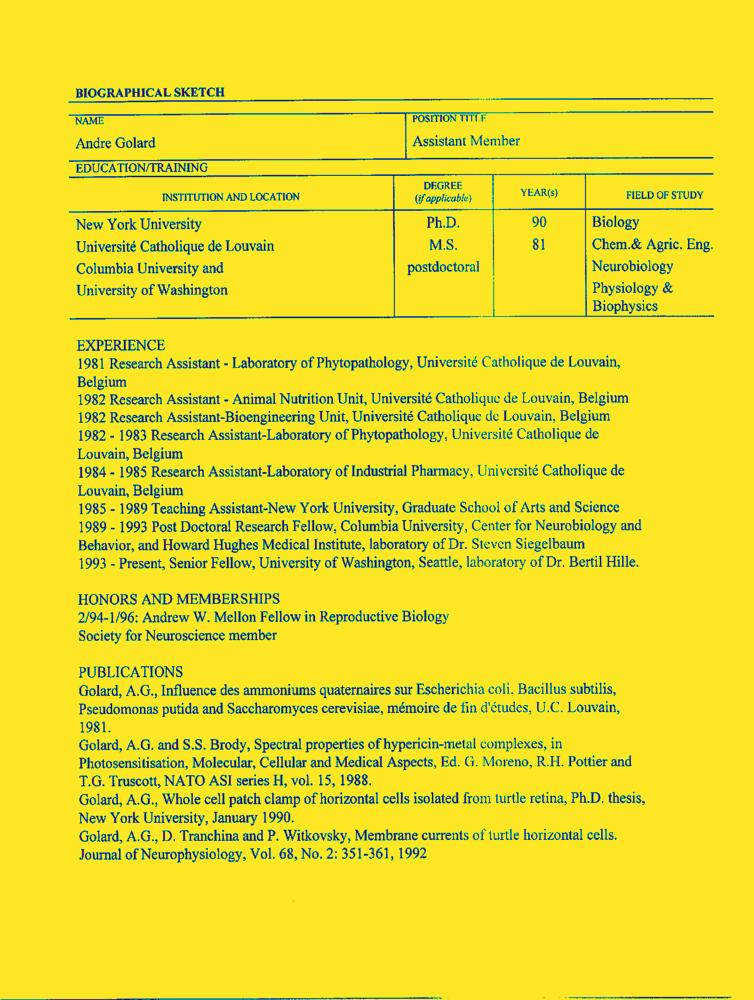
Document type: Resume-Doc